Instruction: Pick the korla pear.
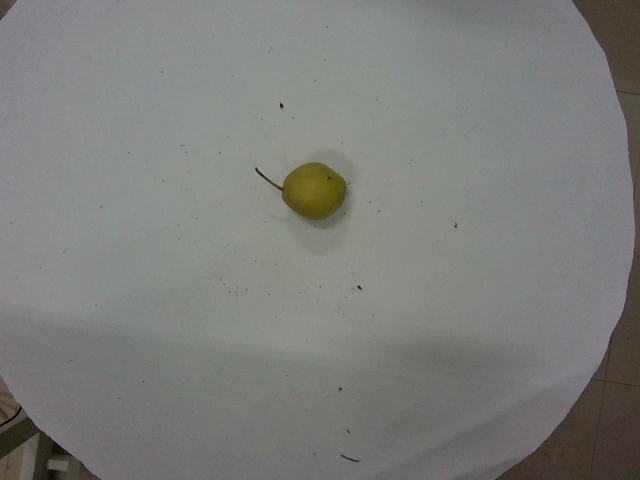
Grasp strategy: vertical